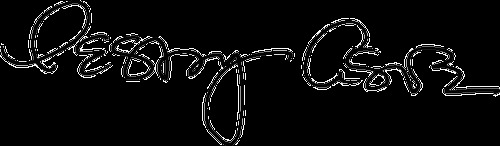
Signature of: lesley crewe